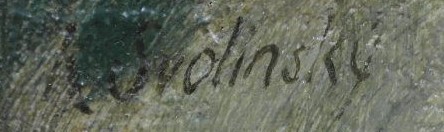
Signature of: karel svolinský